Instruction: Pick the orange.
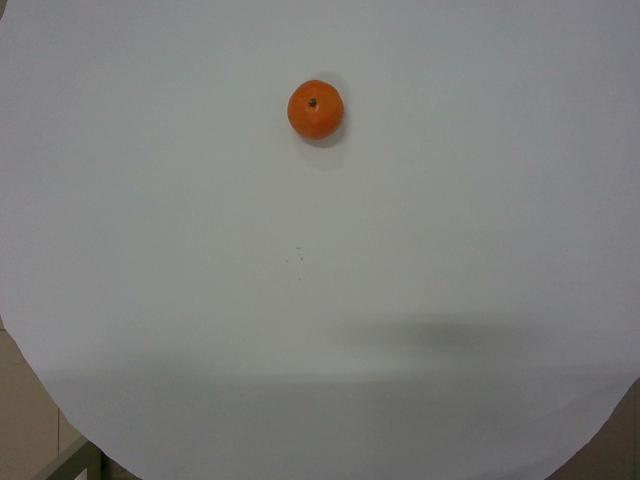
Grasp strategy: vertical